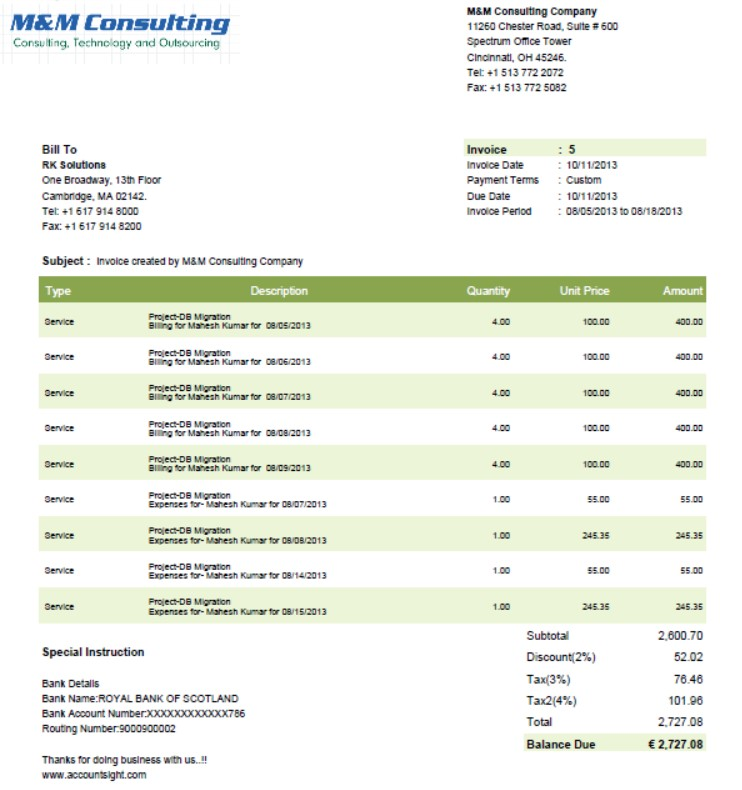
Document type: Invoice